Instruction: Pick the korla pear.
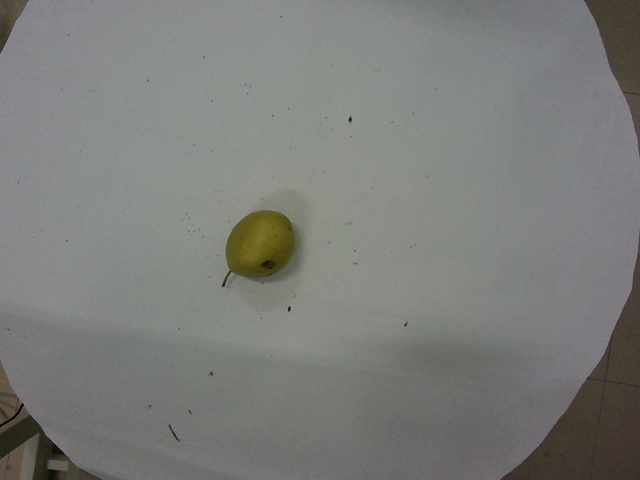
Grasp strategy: vertical